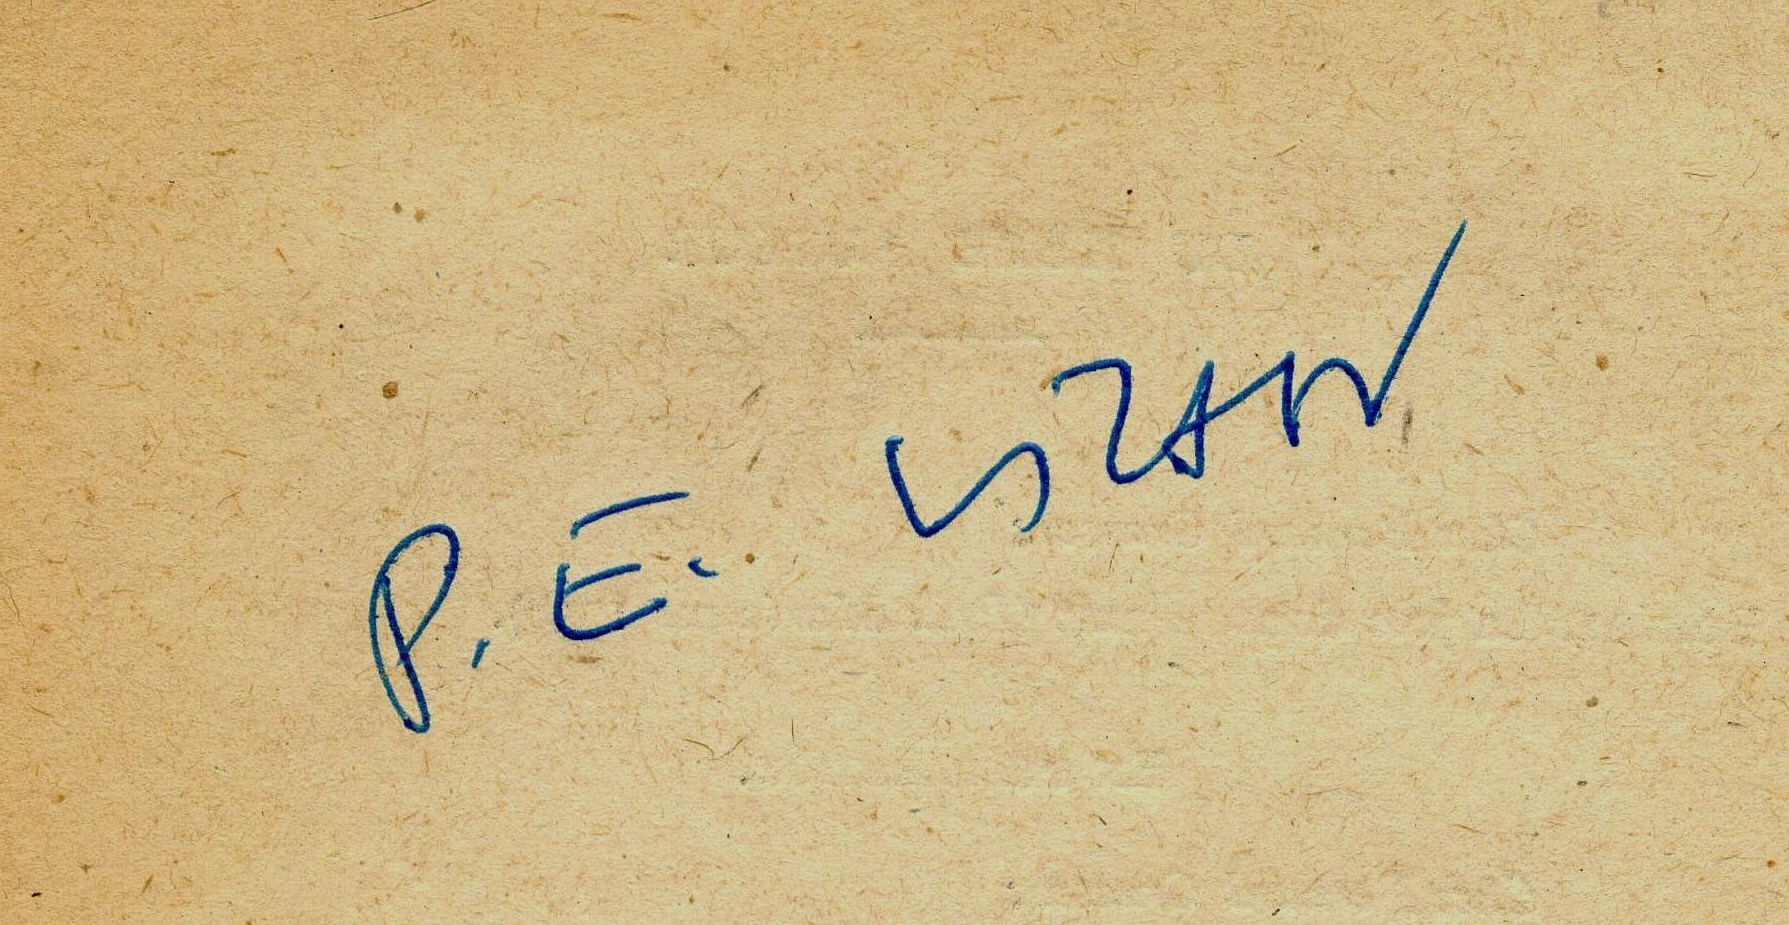
Signature of: paul émile victor